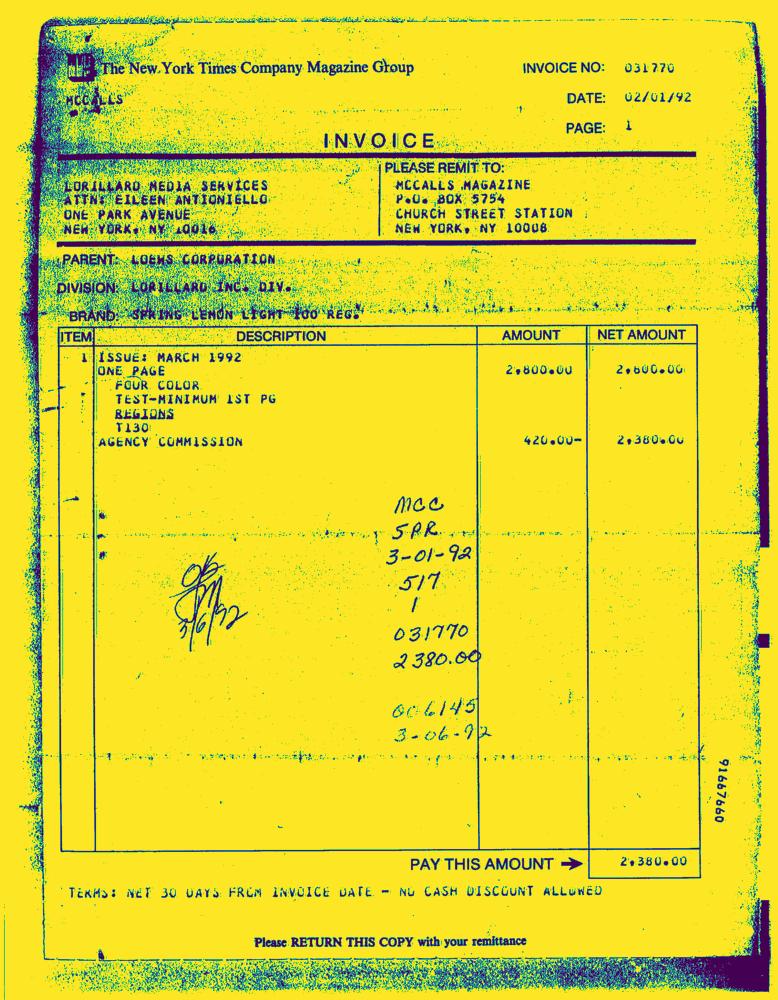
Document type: Invoice-Doc